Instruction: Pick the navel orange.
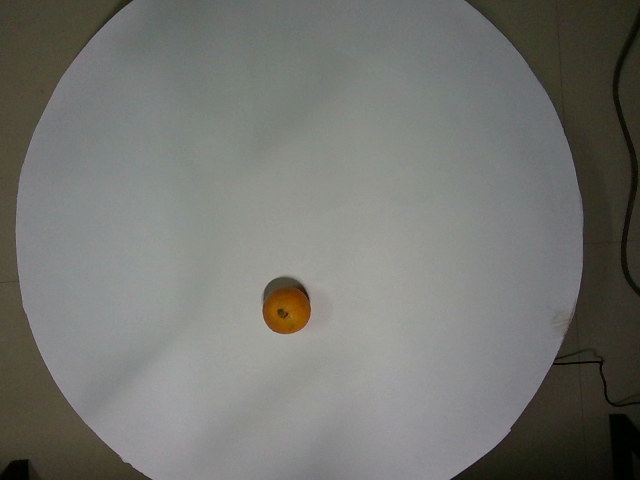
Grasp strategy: vertical